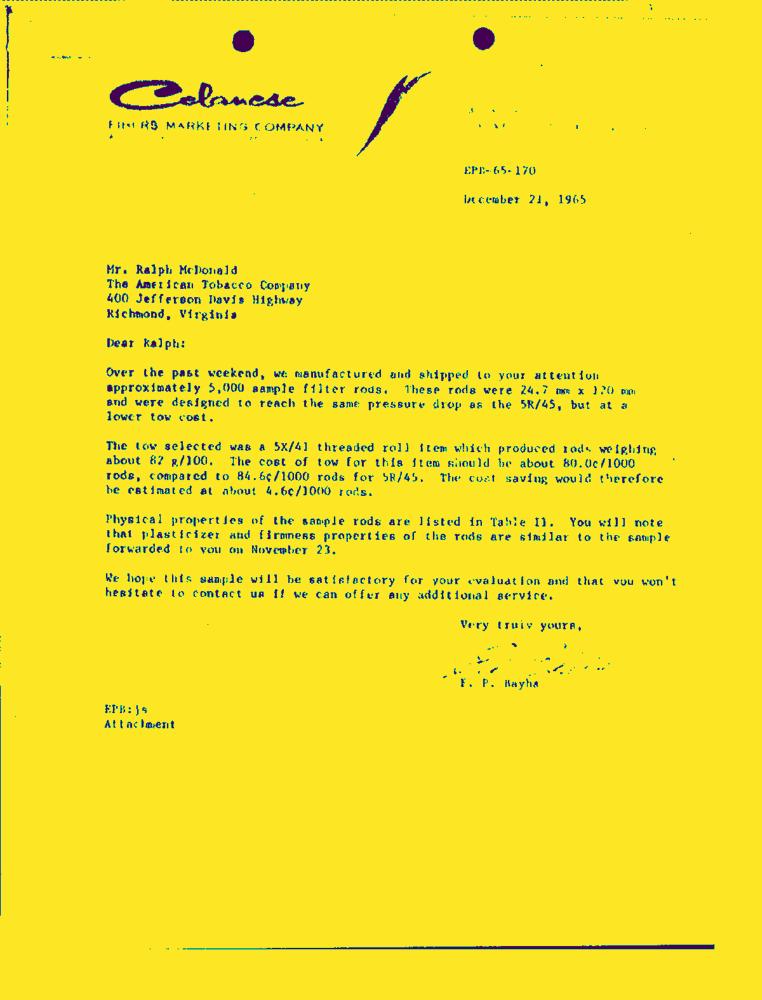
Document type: Letter-Doc